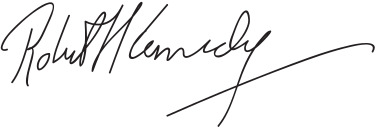
Signature of: robert f kennedy